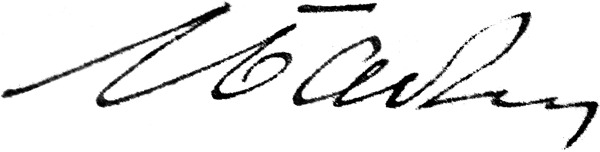
Signature of: stepan balyka